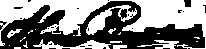
Signature of: horace bumstead